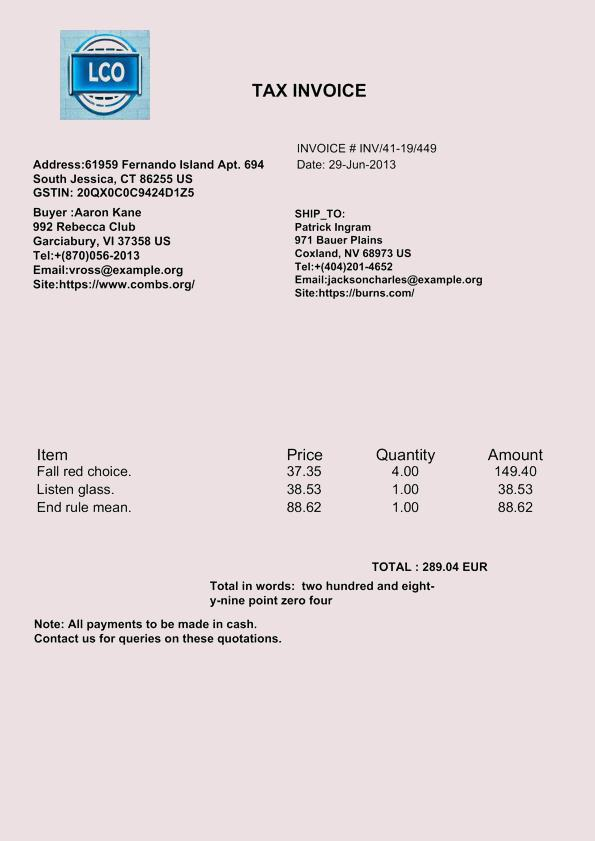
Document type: Invoice